Question: What appears to be the issue?
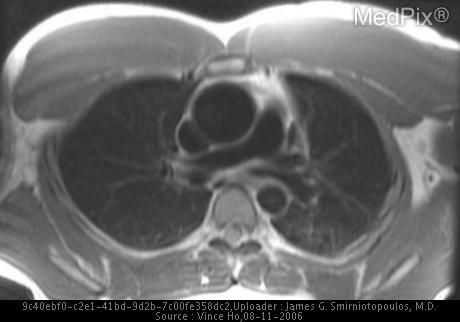
Answer: The findings suggest On axial (Figure A) and sagittal (Figure B) black blood DIR FSE images, the patient is noted to have a dilated ascending aorta, which measures approximately 48 mm in diameter. Steady state free precession is a relatively newer MR pulse sequence that provides good homogeneity of the bright blood pool signal and confirms the aortic dilatation noted on black blood images (Figures C and D).  On cine bright blood MR using fast gradient echo imaging, a distinctive systolic flow jet (Figure E, arrow) is noted which arises from the posterior aortic valve into the ascending aorta. This moderate to large jet is consistent with moderate to severe aortic stenosis.  No diastolic jet to suggest aortic insufficiency was seen (not shown).  On cine bright blood phase contrast imaging at the level of the aortic valve, the aortic valve orifice is noted to be lens shaped (Figure F, arrowheads).  Contrast-enhanced three-dimensional MRA (Figure G) confirmed the dilated ascending aortic root and absence of an aortic dissection or coarctation.. Figure A. Axial Double IR FSE On DIR FSE images (A, axial; B, sagittal), dilation of the ascending aorta to 4.8 cm is well seen.  This is confirmed on corresponding bright blood images (C, axial; D, sagittal) performed using a steady state free precession pulse sequence.  Ao = ascending aorta. The patient might have a history of 38-year-old man with heart murmur on physical exam..